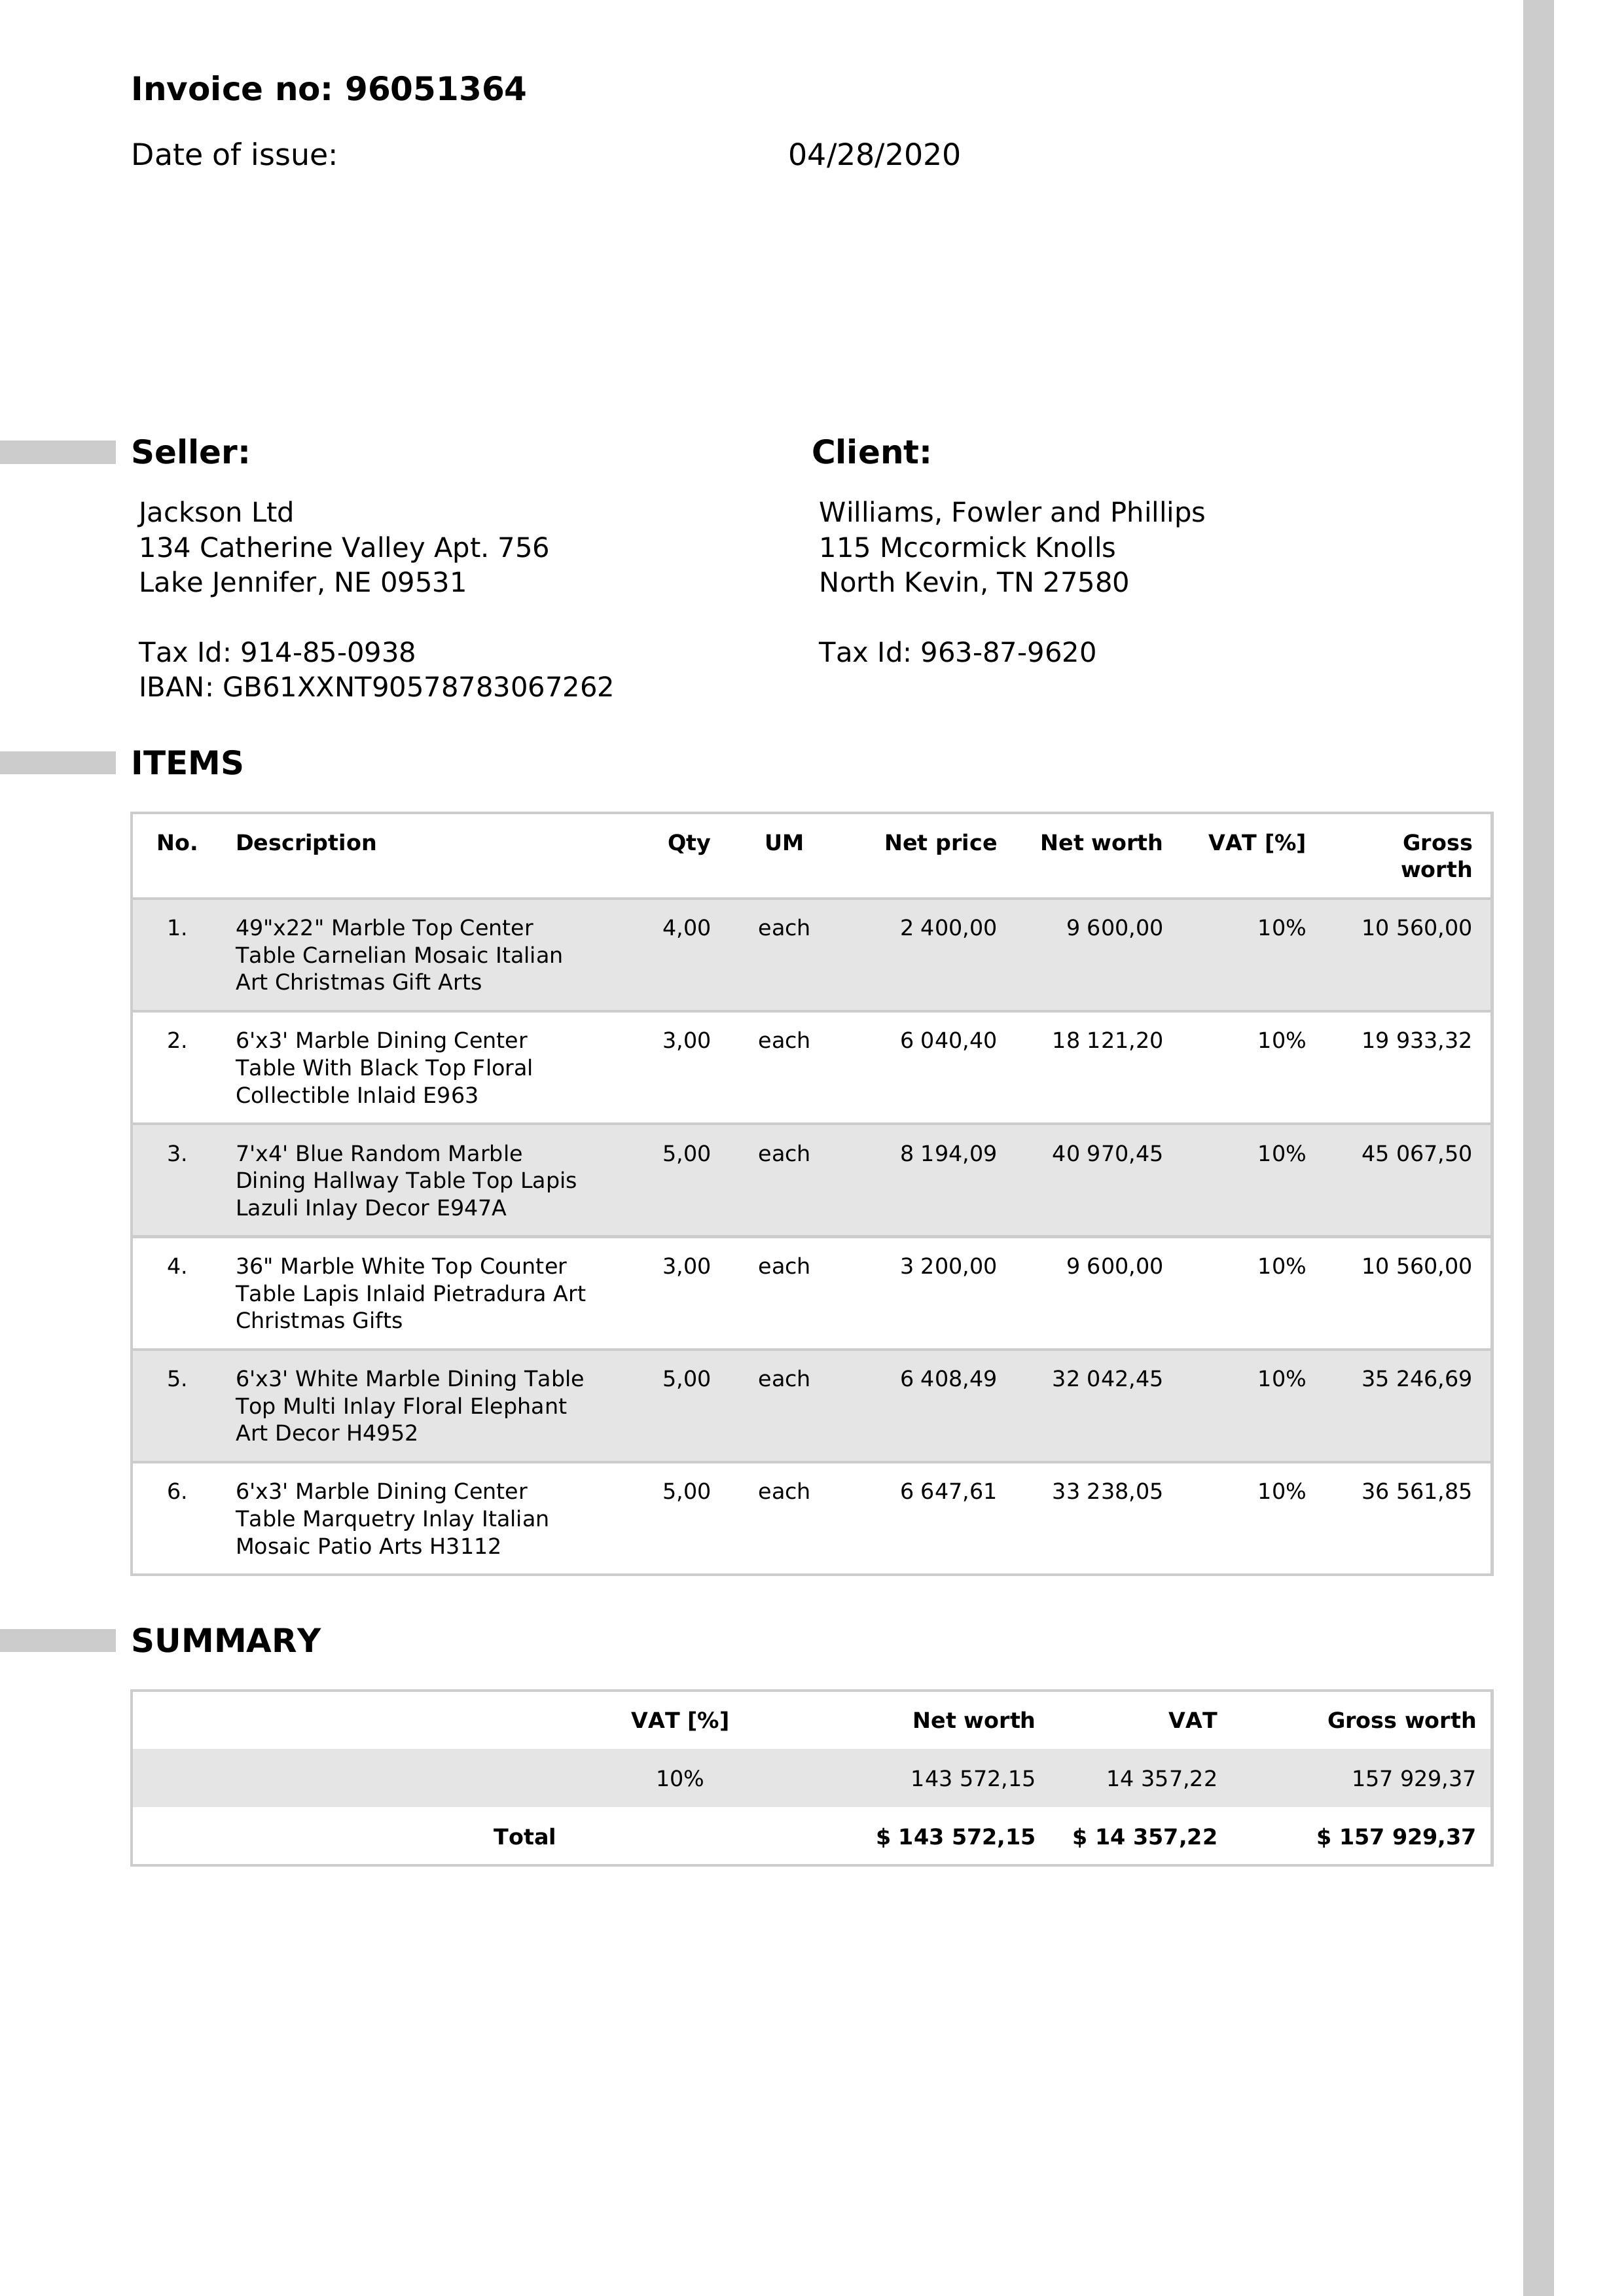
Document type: Invoice